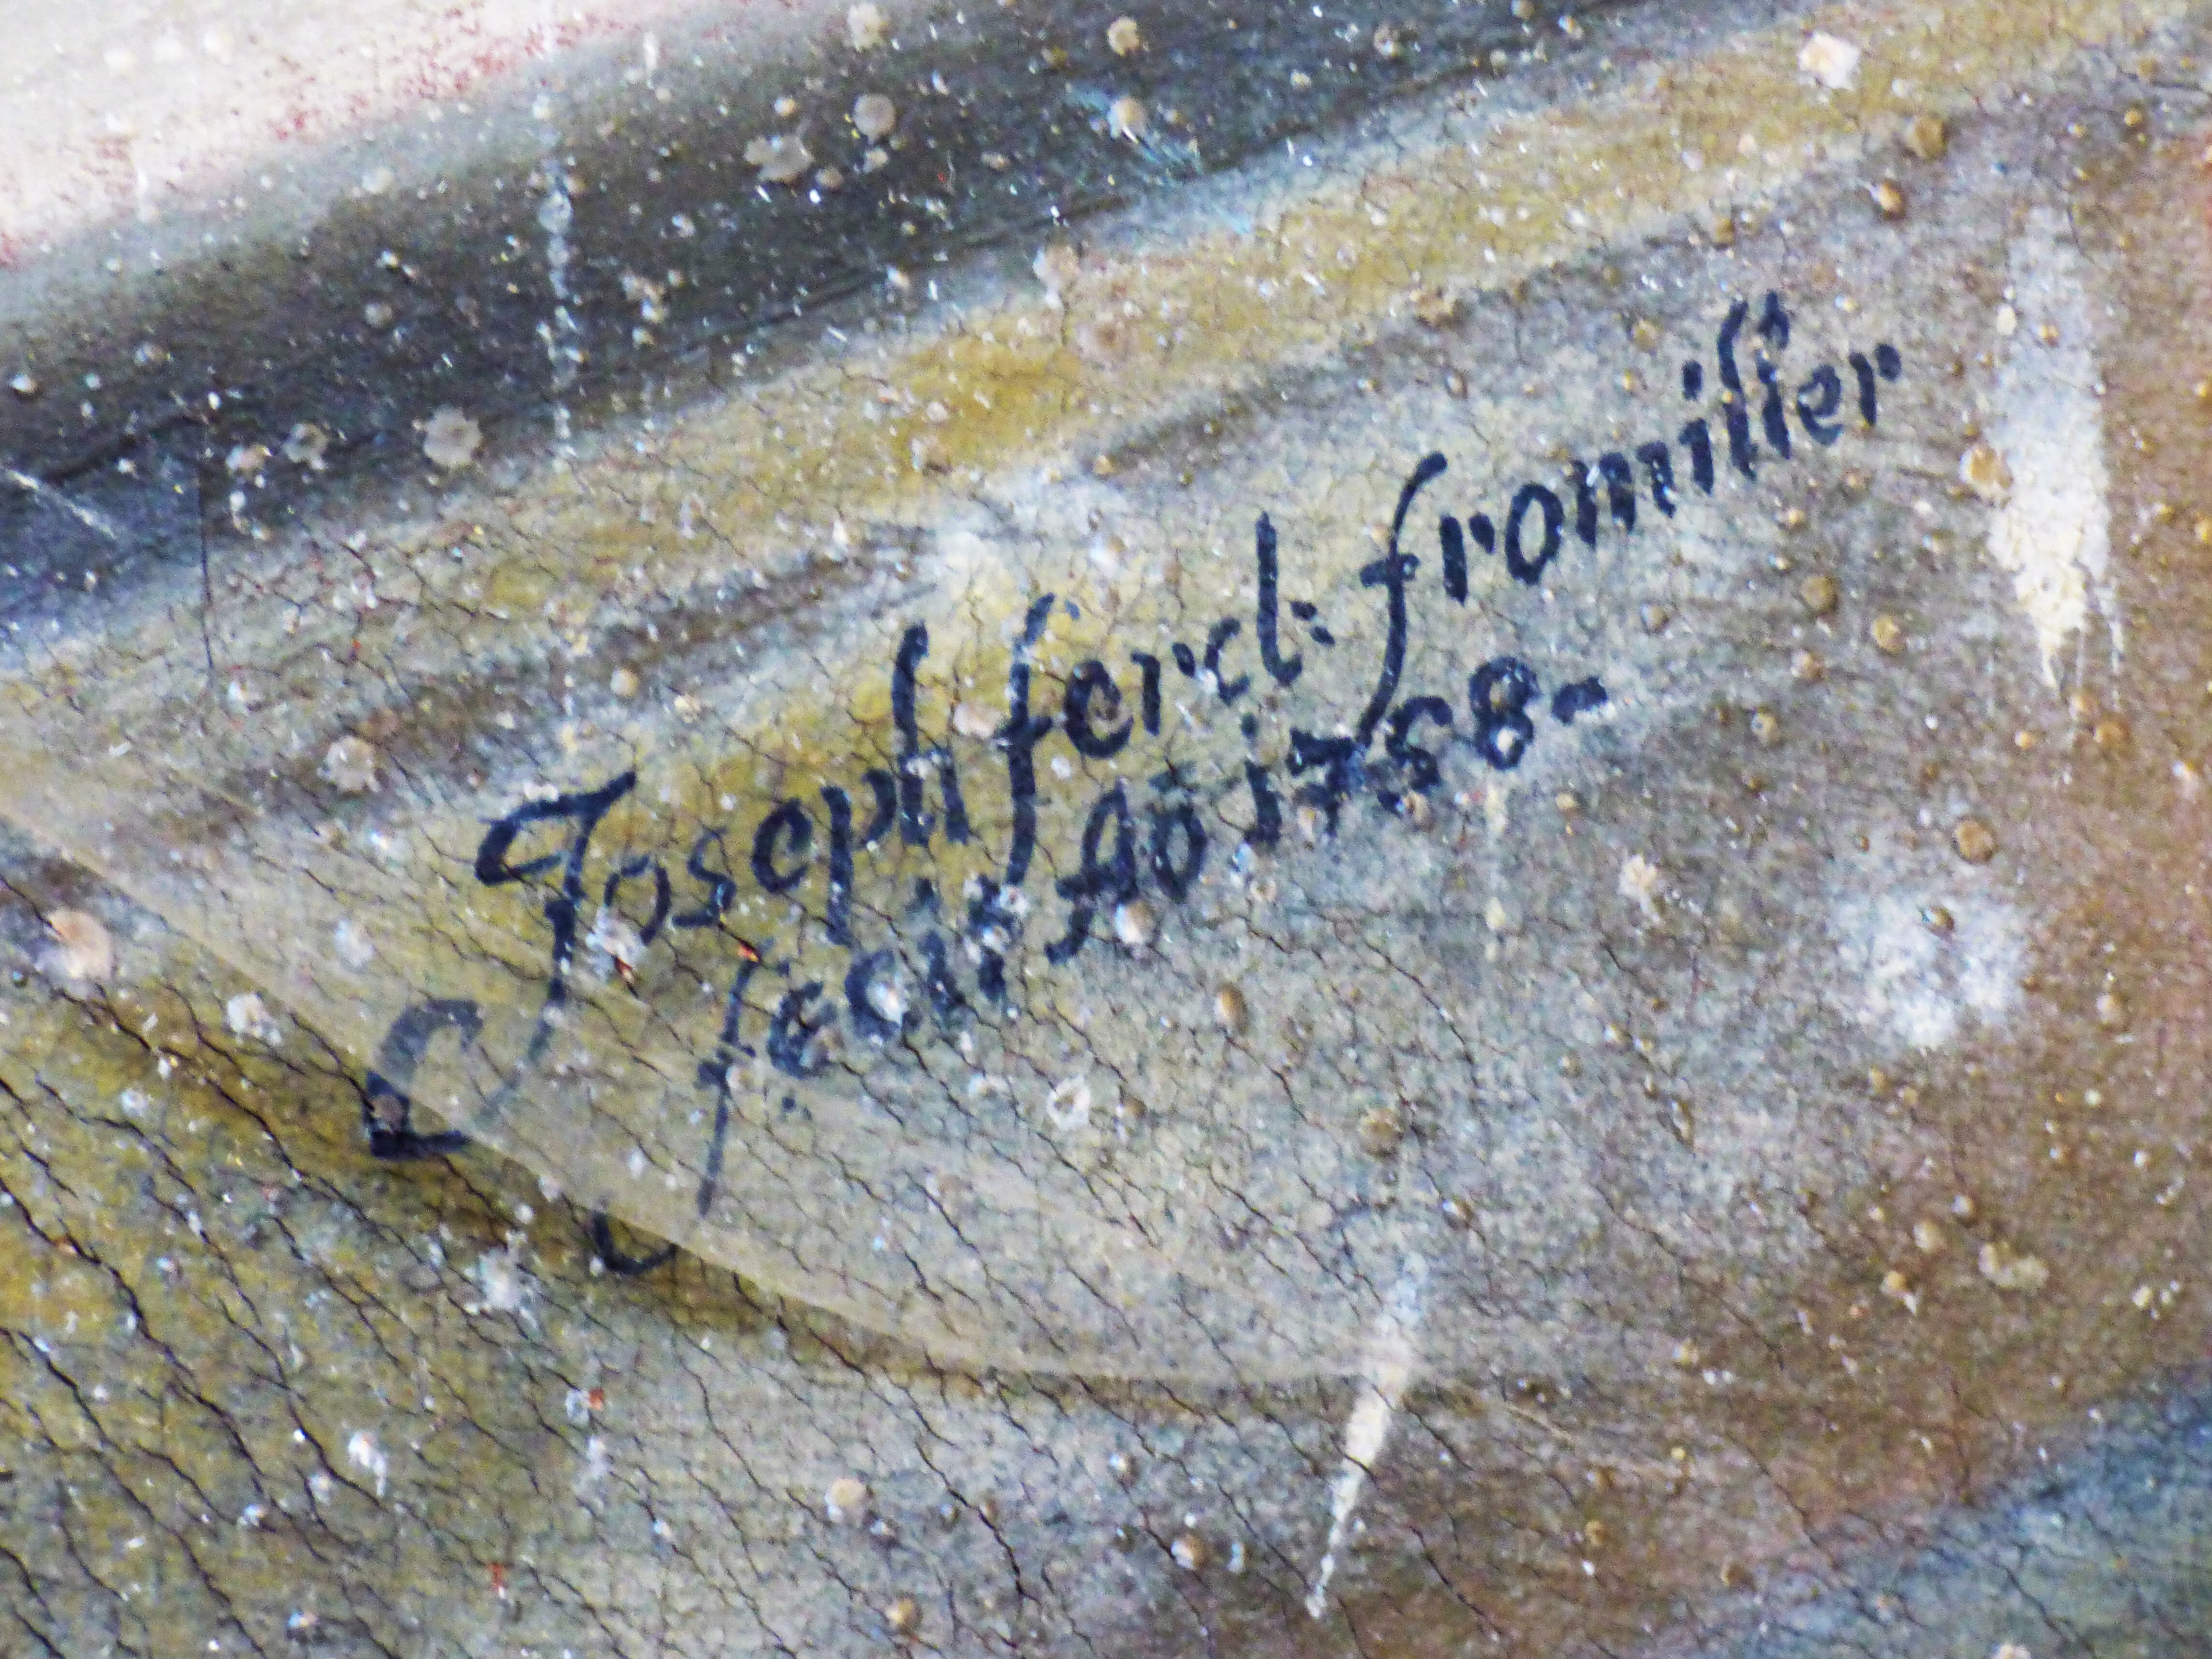
Signature of: josef ferdinand fromiller